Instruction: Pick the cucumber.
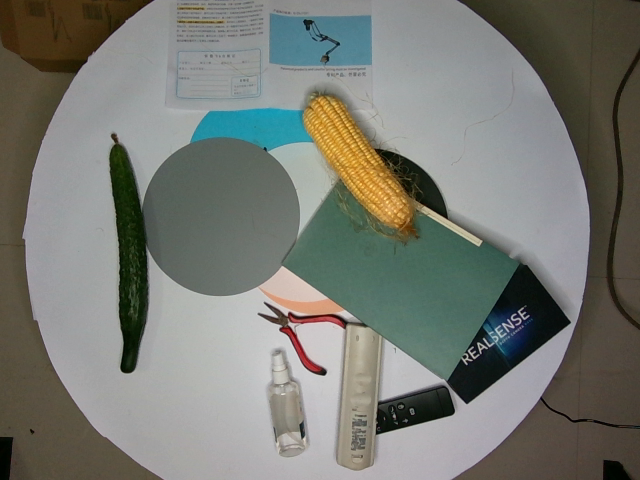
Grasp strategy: vertical